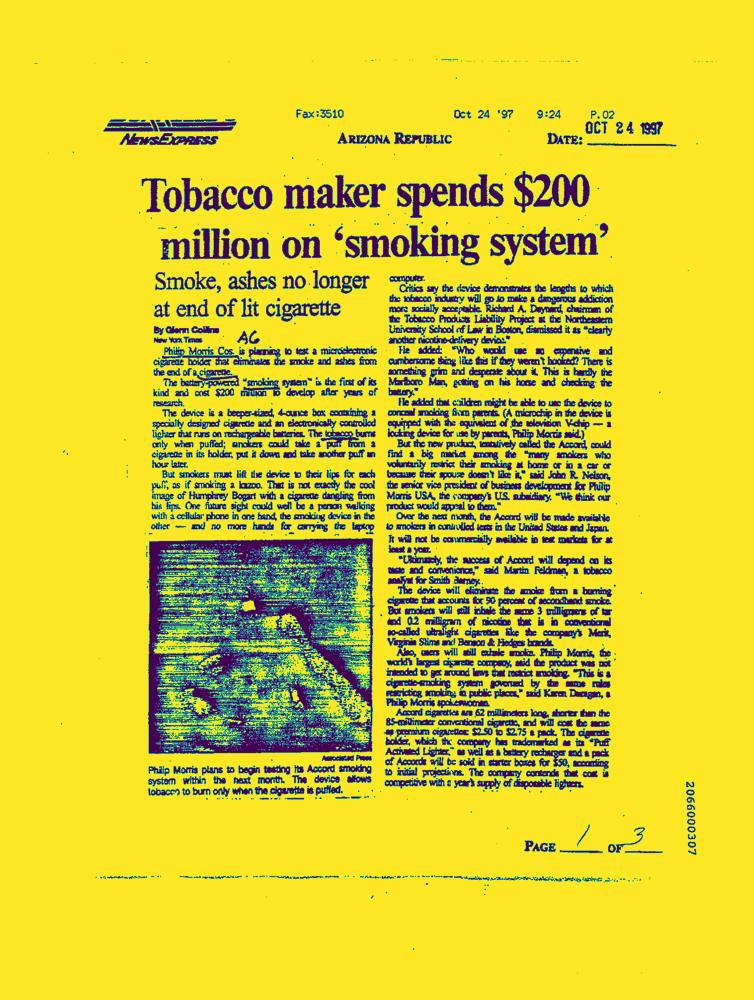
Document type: News-Article